Question: What jurisdiction, city, or county is the document associated with?
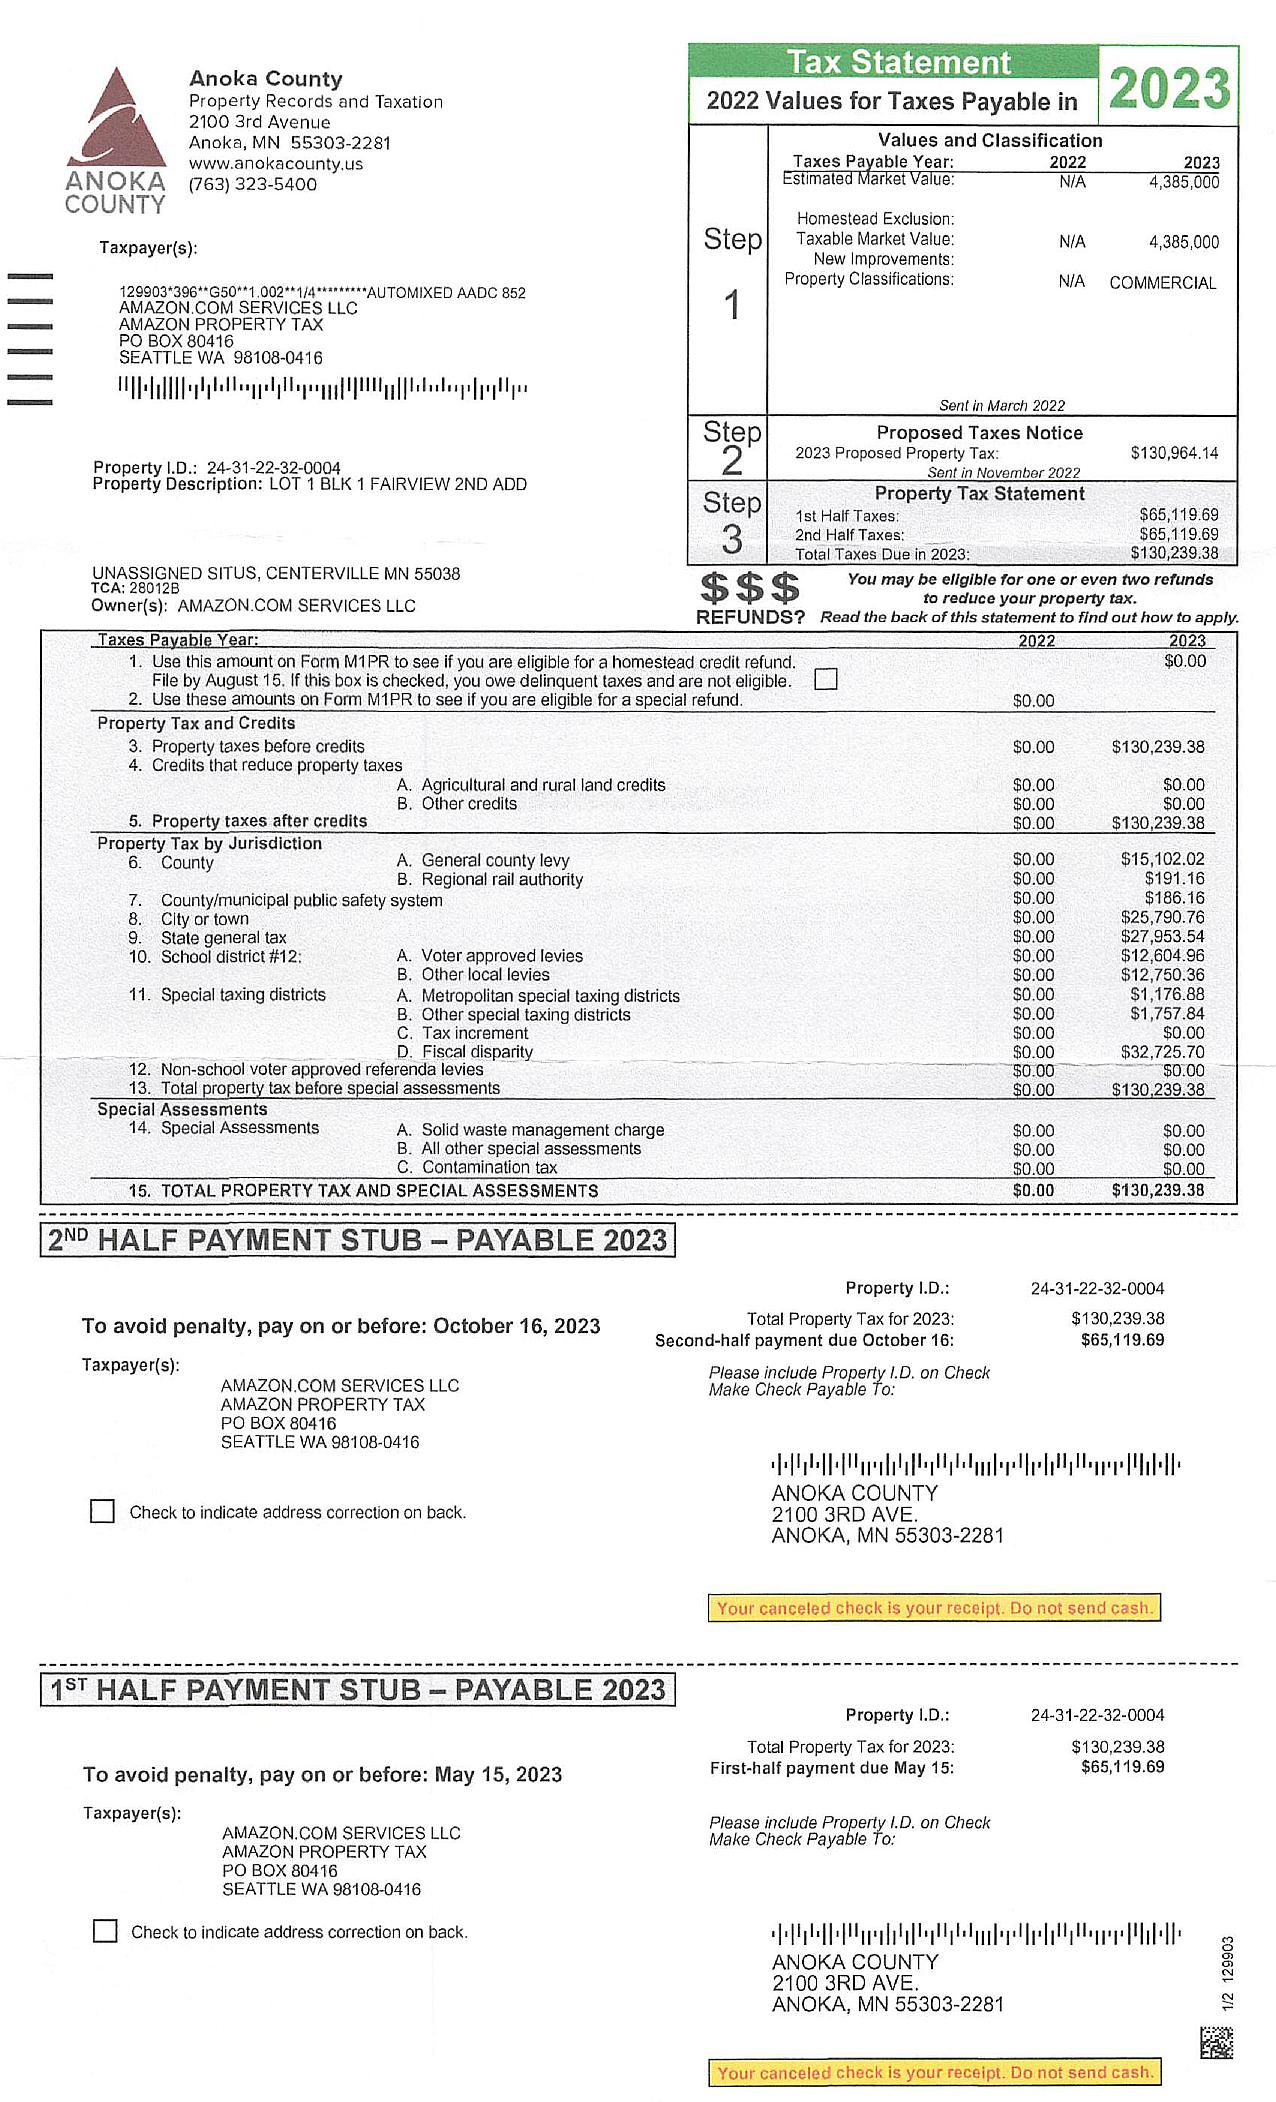
Answer: "Anoka County"